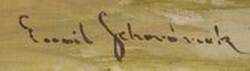
Signature of: emil schovánek